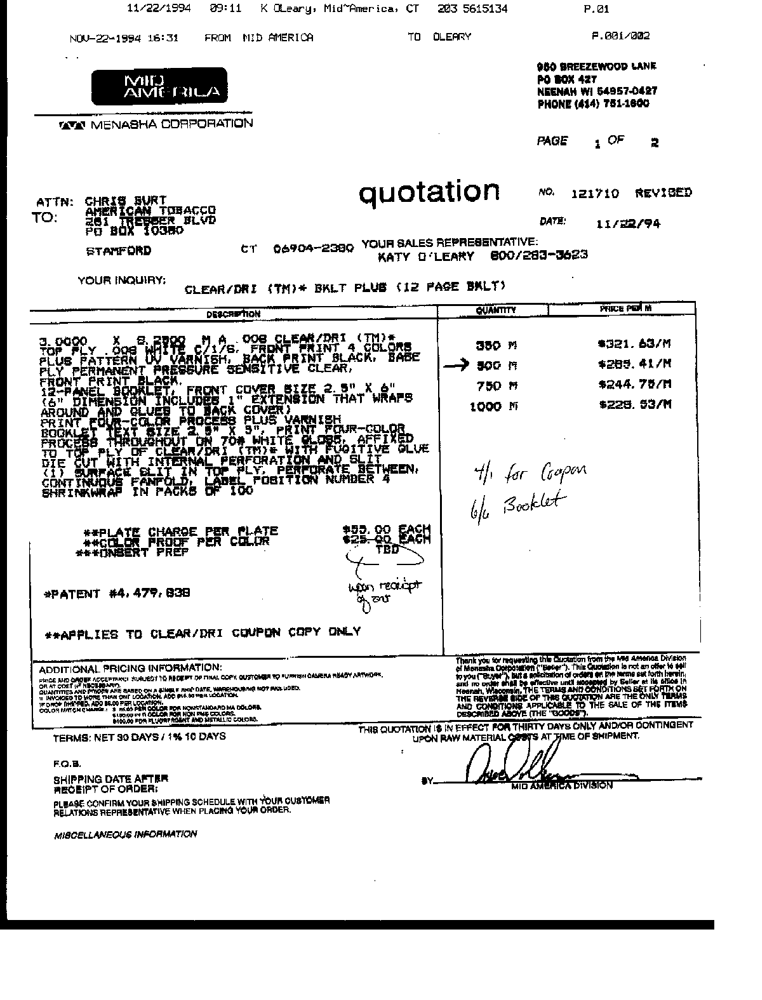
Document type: Invoice